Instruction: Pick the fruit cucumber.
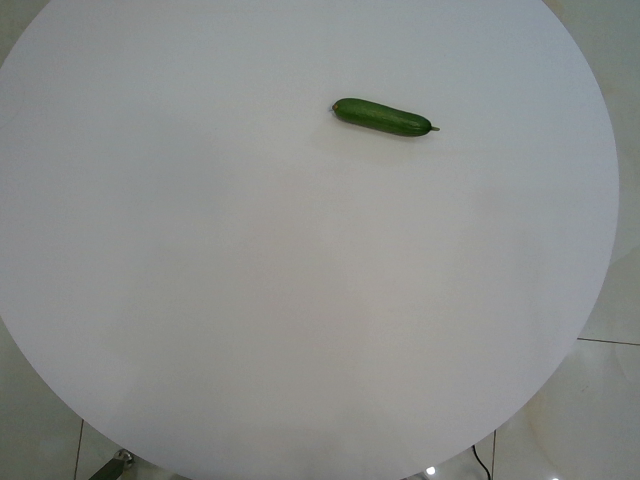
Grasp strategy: vertical